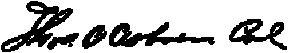
Signature of: thomas o osborn